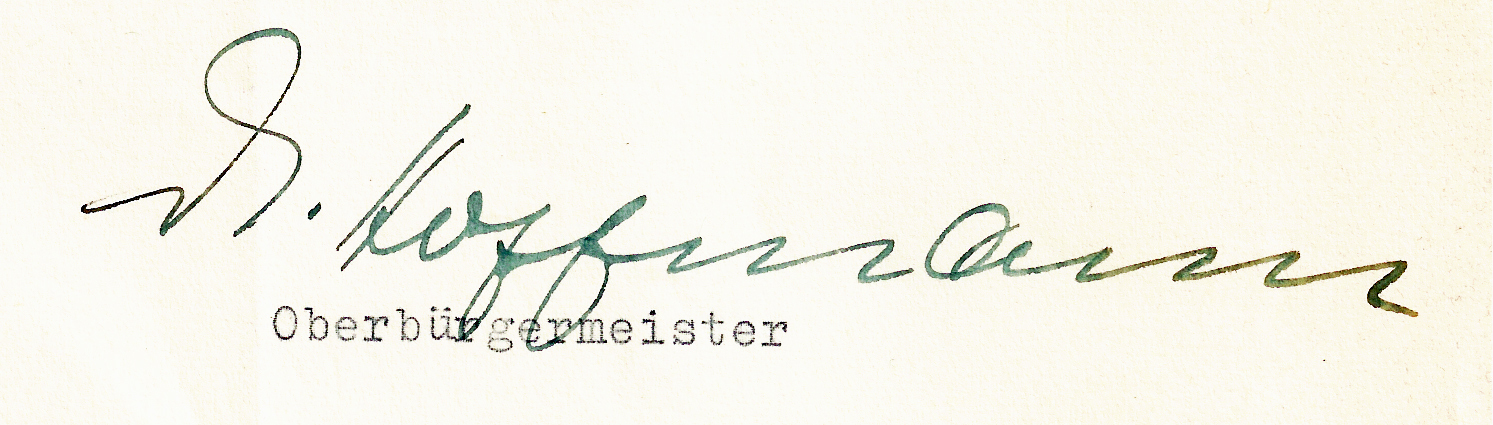
Signature of: wolfgang hoffmann